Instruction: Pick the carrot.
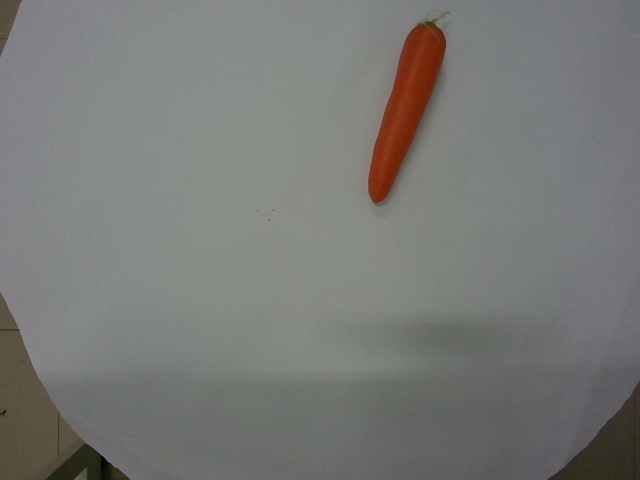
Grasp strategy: vertical